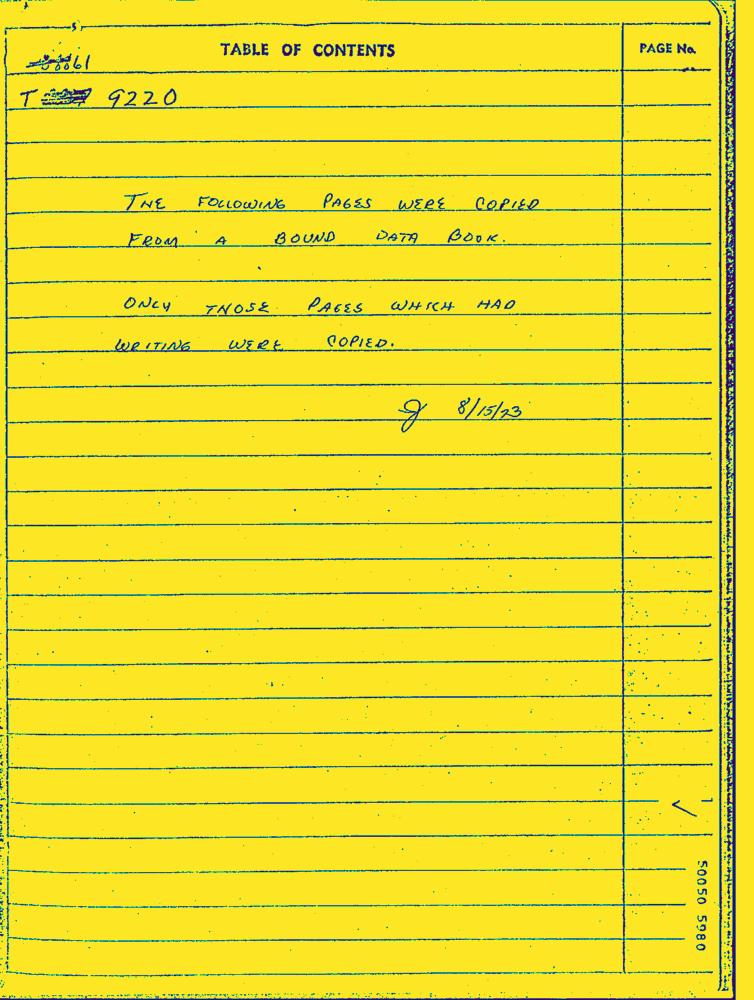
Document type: Hand-Written